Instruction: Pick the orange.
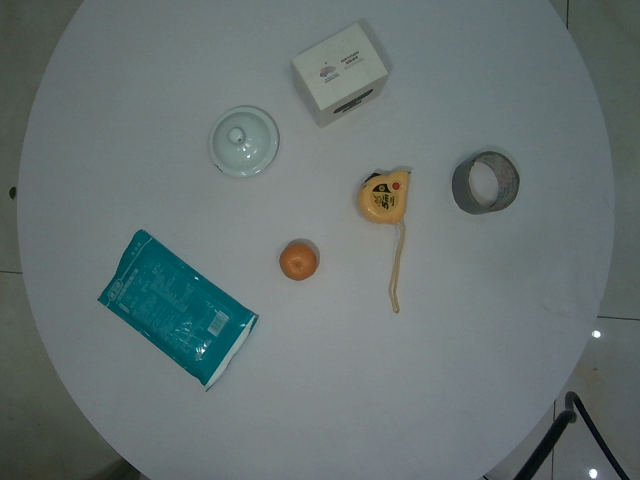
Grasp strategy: vertical